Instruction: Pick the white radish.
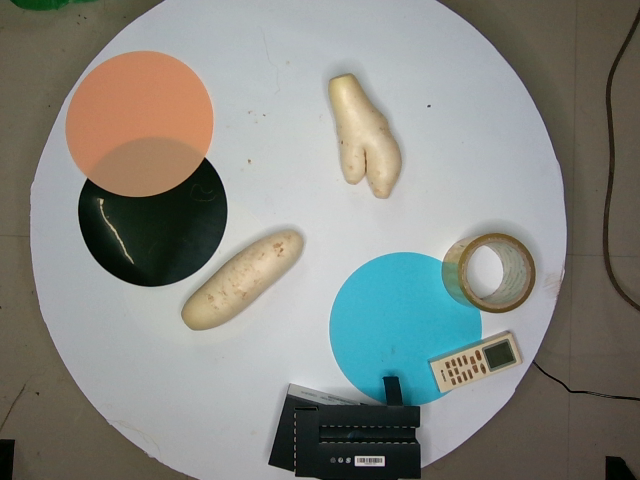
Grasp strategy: vertical